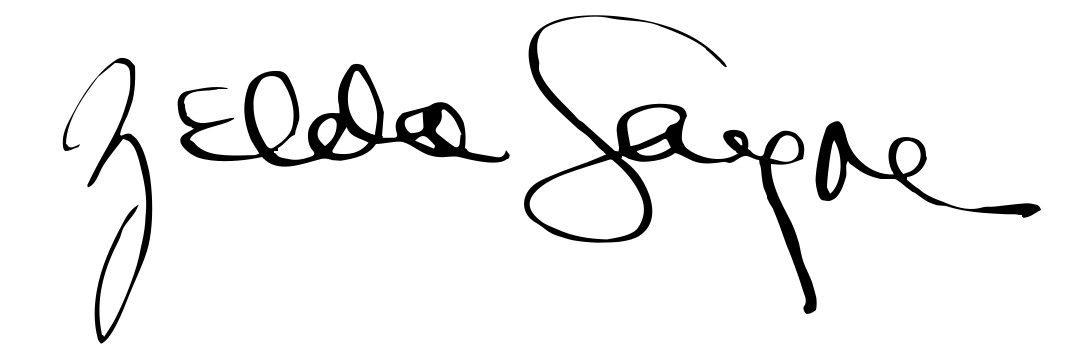
Signature of: zelda fitzgerald